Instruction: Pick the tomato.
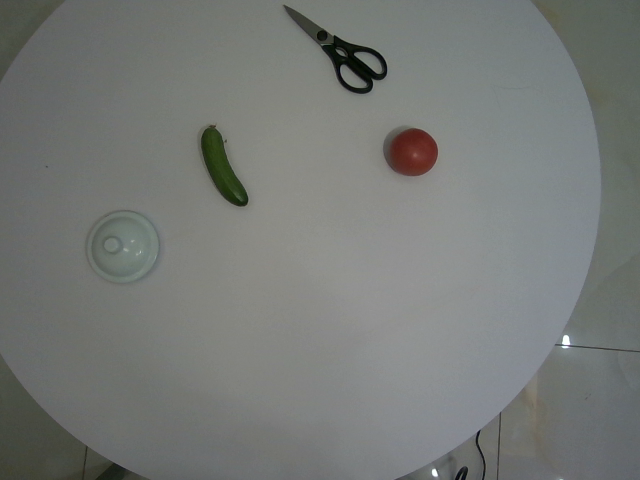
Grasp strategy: vertical